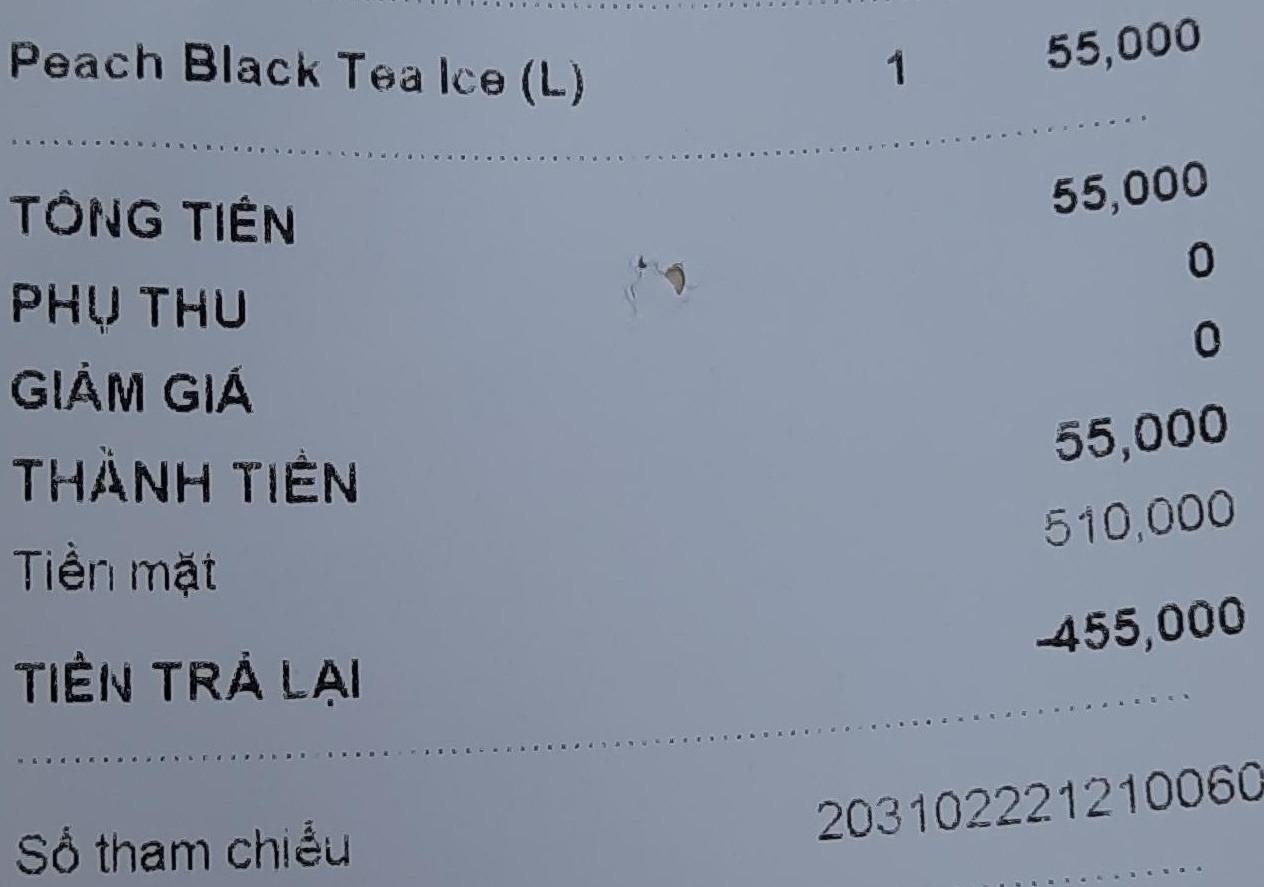
<table>
<td>Beach Black Tea Ice</td>
<td>1</td>
<td>55,000</td>
</tr>
</table>

TỔNG TIỀN 55,000
PHỤ THU 0
GIẢM GIÁ 0
THÀNH TIỀN 55,000
Tiền mặt 510,000
TIỀN TRẢ LẠI -455,000

Số tham chiếu 203102221210060